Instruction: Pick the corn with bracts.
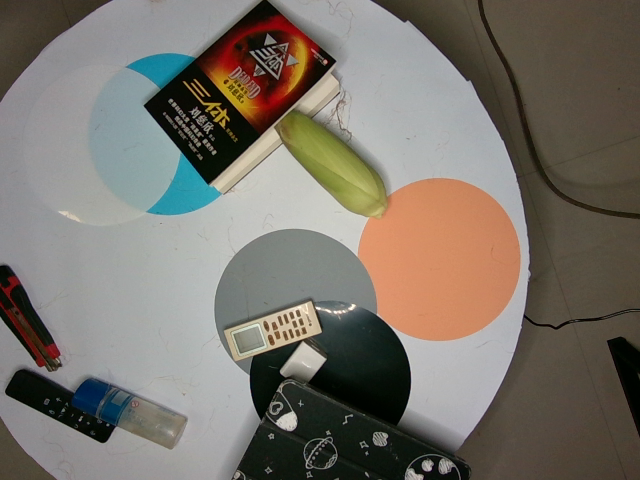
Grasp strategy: vertical